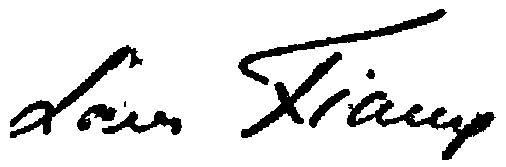
Signature of: louis fiaux